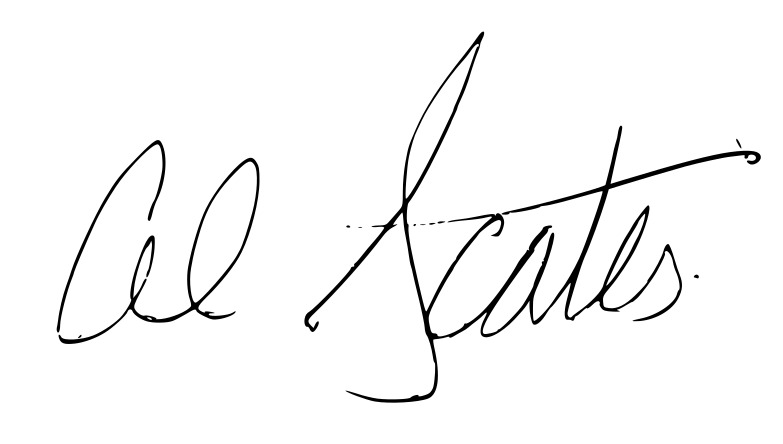
Signature of: al scates